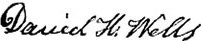
Signature of: daniel h wells